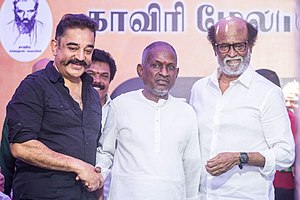
English: Rajinikanth, Kamal Haasan and Ilaiyaraaja At The Nadigar Sangam Protest